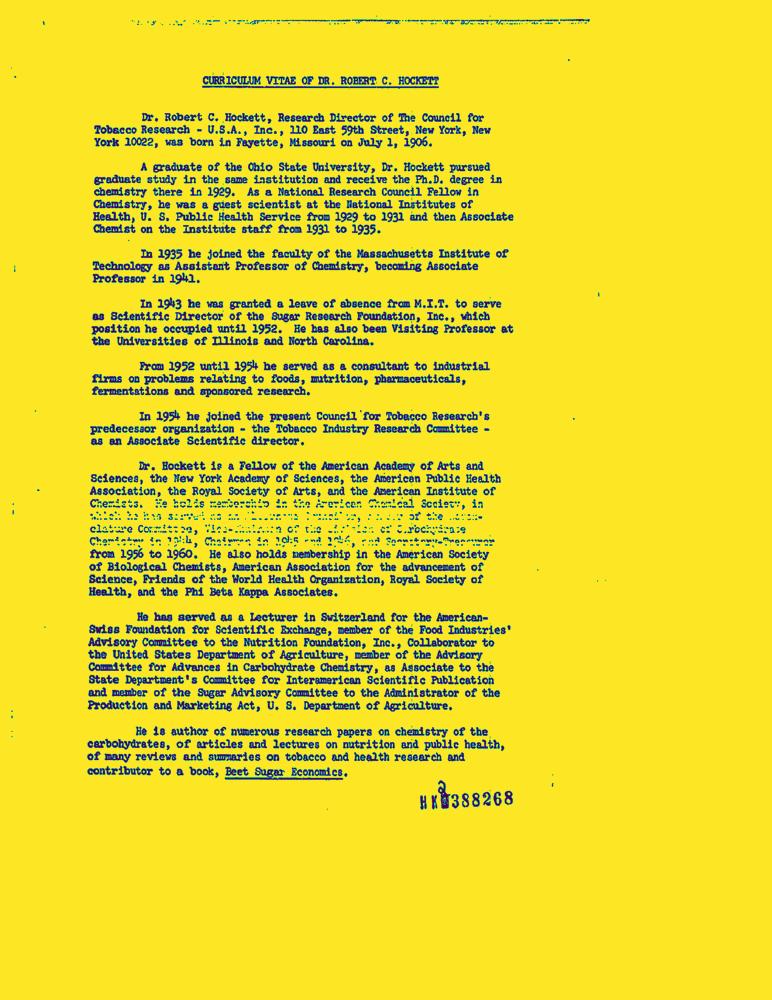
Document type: Resume-Doc